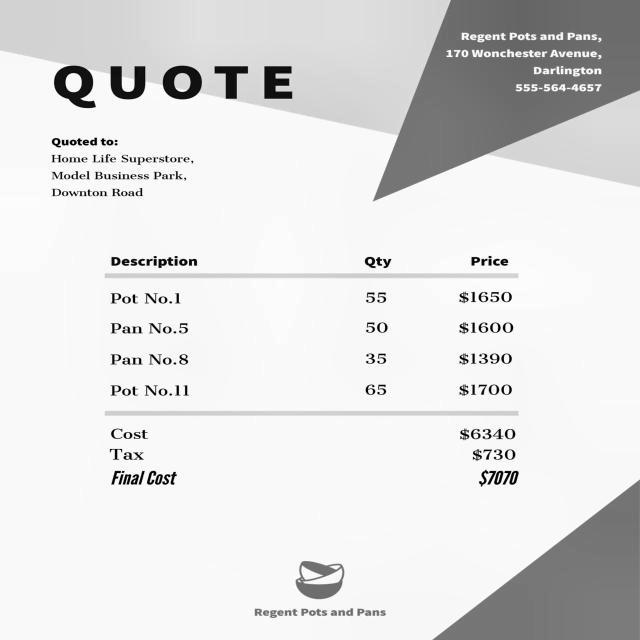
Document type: Invoice